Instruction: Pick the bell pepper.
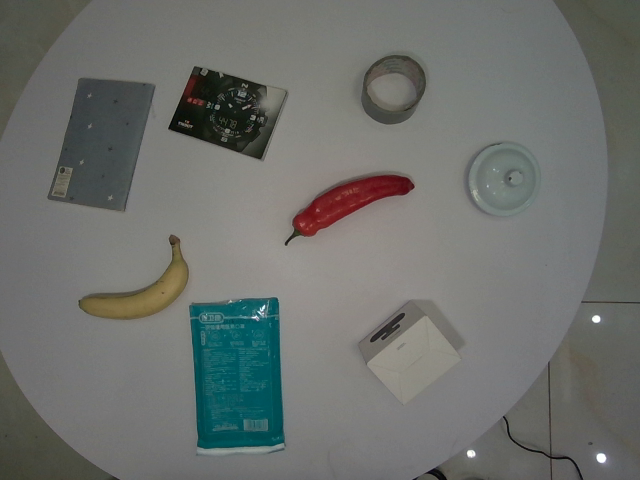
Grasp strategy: vertical